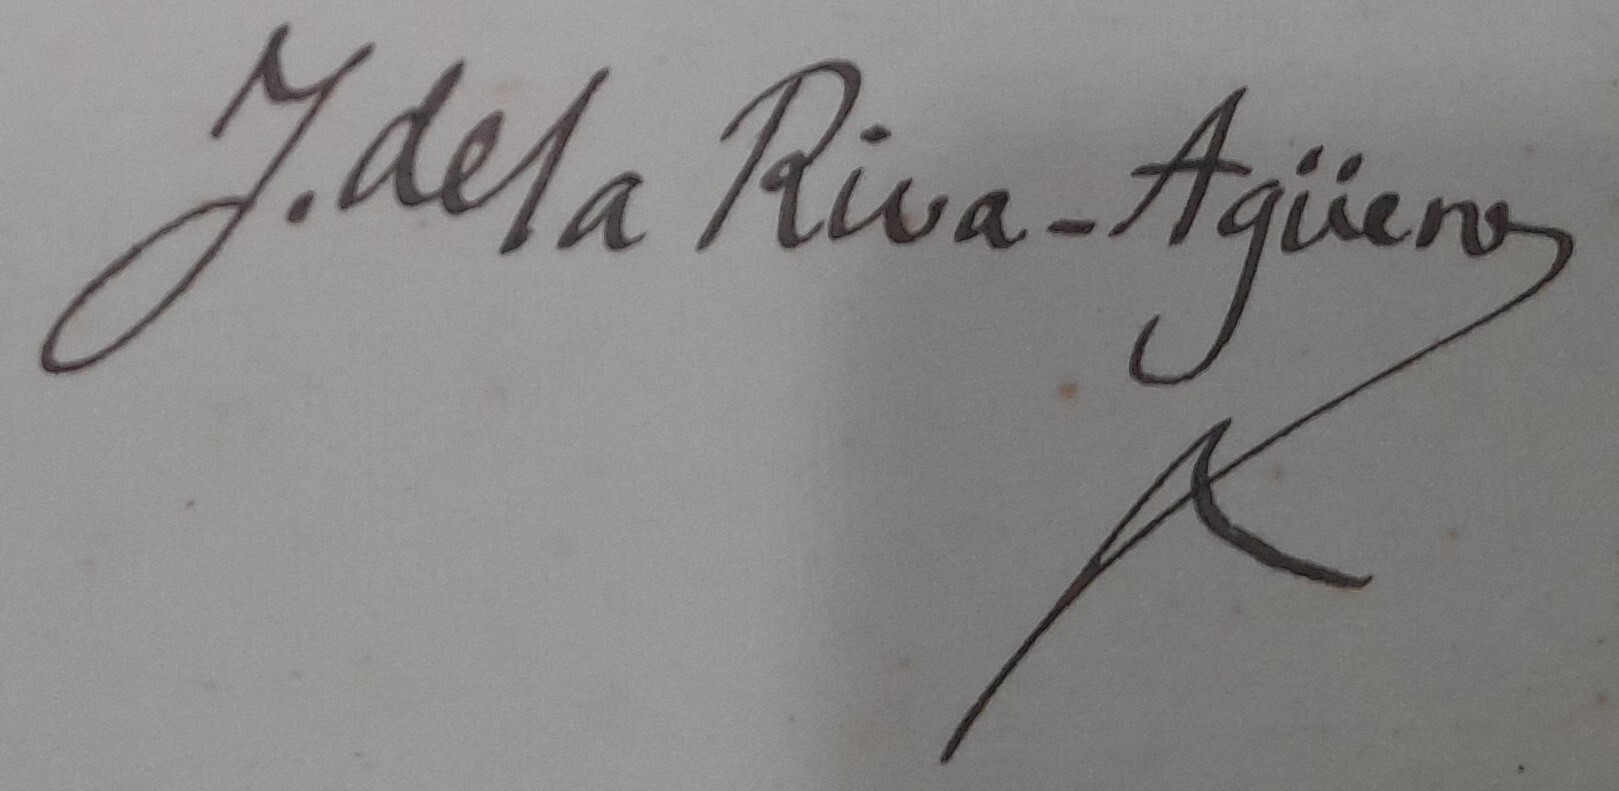
Signature of: josé de la riva agüero y osma